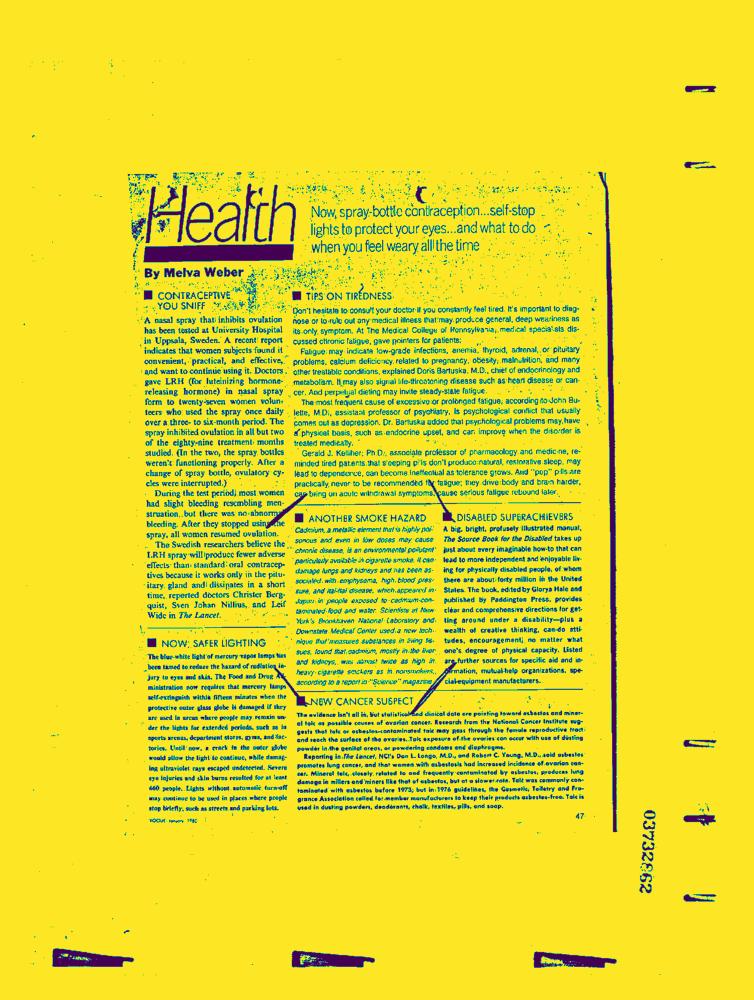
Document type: News-Article